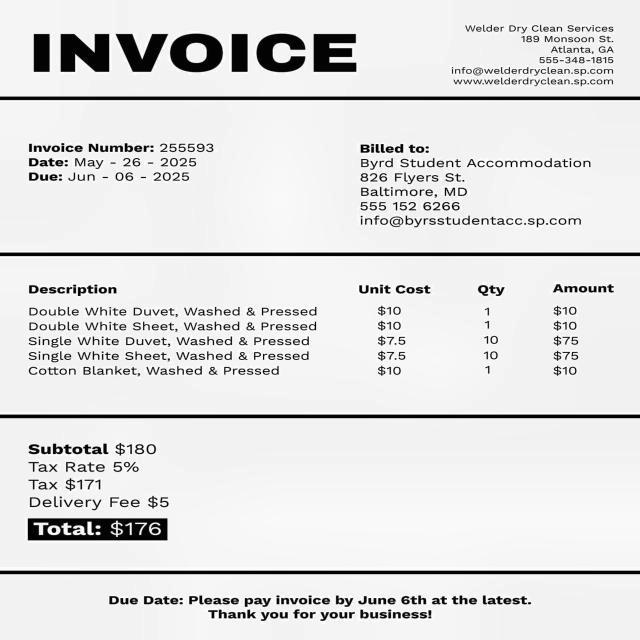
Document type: Invoice